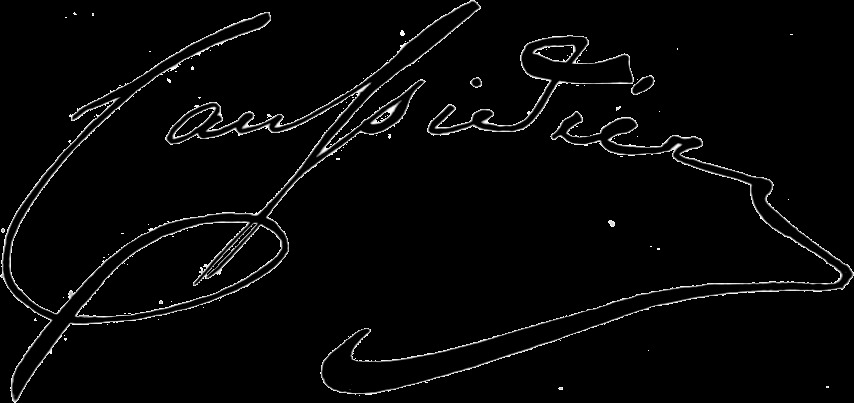
Signature of: marc caussidière